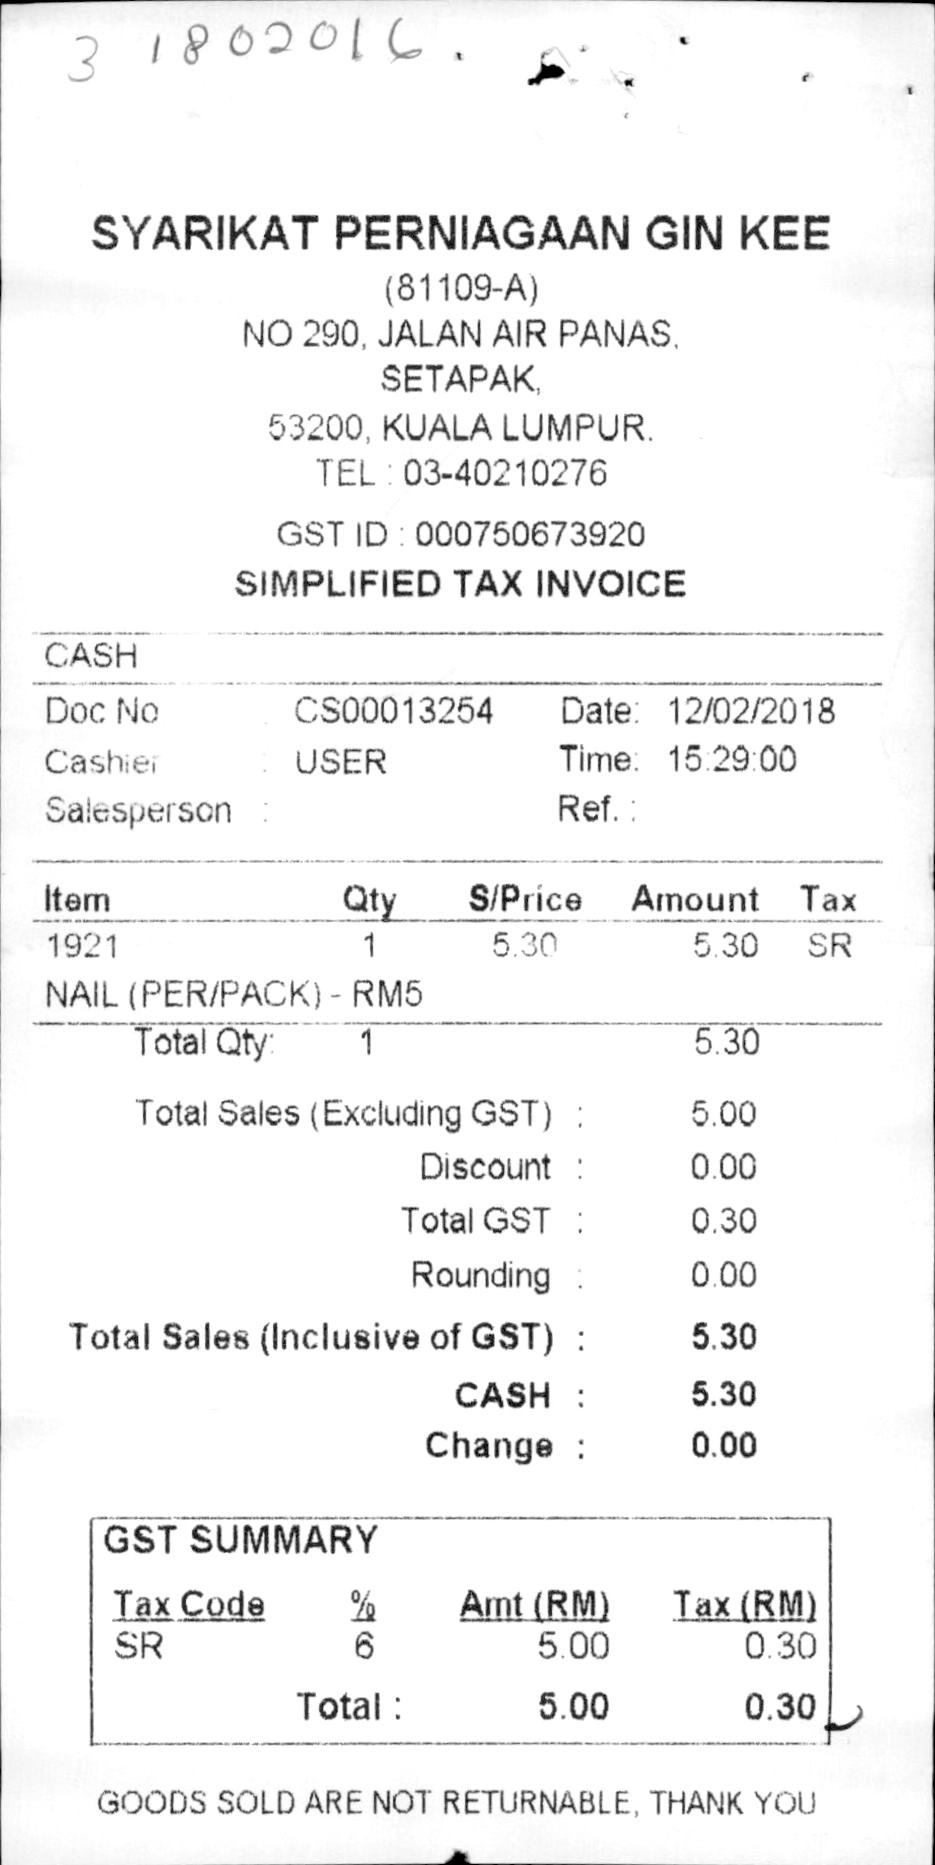
SYARIKAT PERNIAGAAN GIN KEE
(81109-A)
NO 290, JALAN AIR PANAS,
SETAPAK,
53200, KUALA LUMPUR,
TEL : 03-40210276
GST ID: 000750673920
SIMPLIFIED TAX INVOICE
CASH
DOC NO.
: CS00013254
DATE: 12/02/2018
CASHIER
: USER
TIME: 15:29:00
SALESPERSON :
REF.:
ITEM
QTY
S/PRICE
AMOUNT
TAX
1921
1
5.30
5.30
SR
NAIL (PER/PACK) - RM5
TOTAL QTY:
1
5.30
TOTAL SALES (EXCLUDING GST) :
5.00
DISCOUNT :
0.00
TOTAL GST :
0.30
ROUNDING :
0.00
TOTAL SALES (INCLUSIVE OF GST) :
CASH :
CHANGE :
5.30
5.30
0.00
GST SUMMARY
TAX CODE
%
AMT (RM)
TAX (RM)
SR
6
5.00
0.30
TOTAL :
5.00
0.30
GOODS SOLD ARE NOT RETURNABLE. THANK YOU.